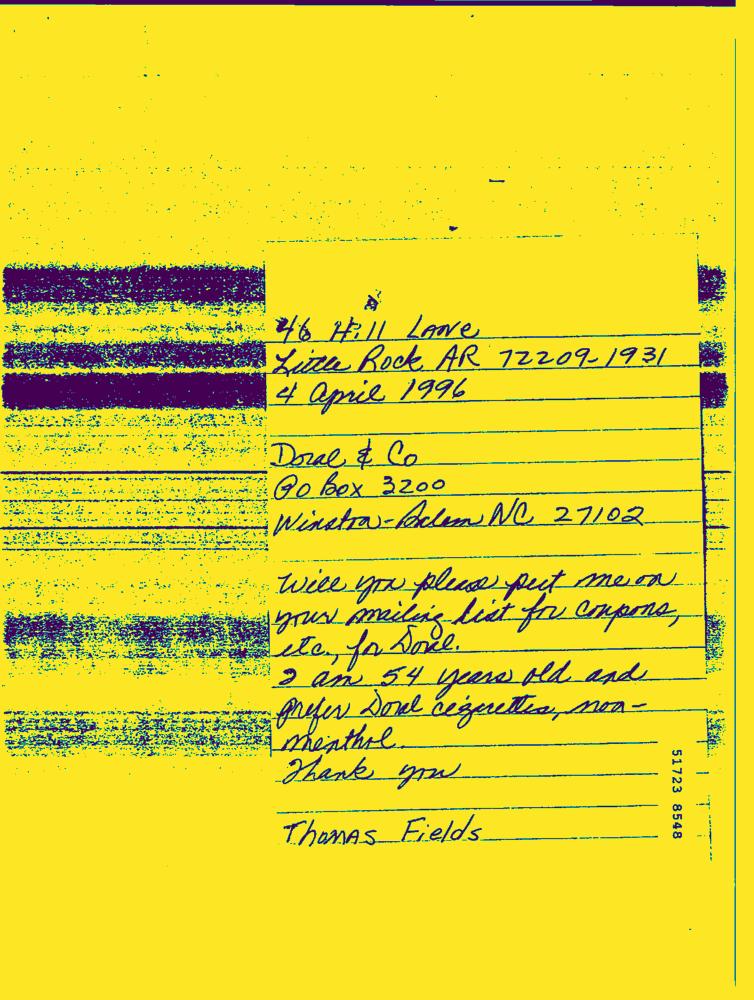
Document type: Hand-Written